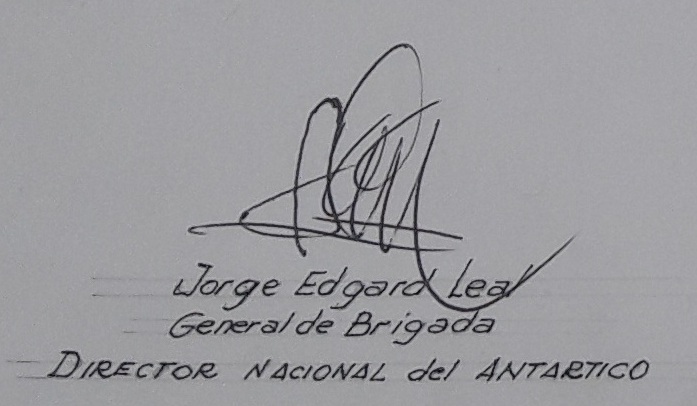
Signature of: jorge edgar leal